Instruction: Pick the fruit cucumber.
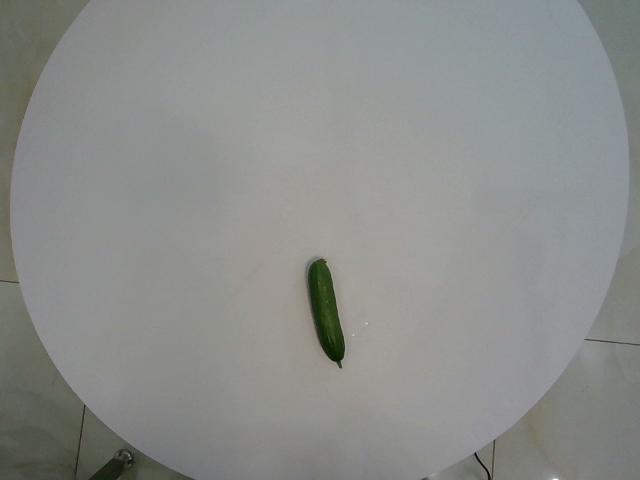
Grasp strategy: vertical